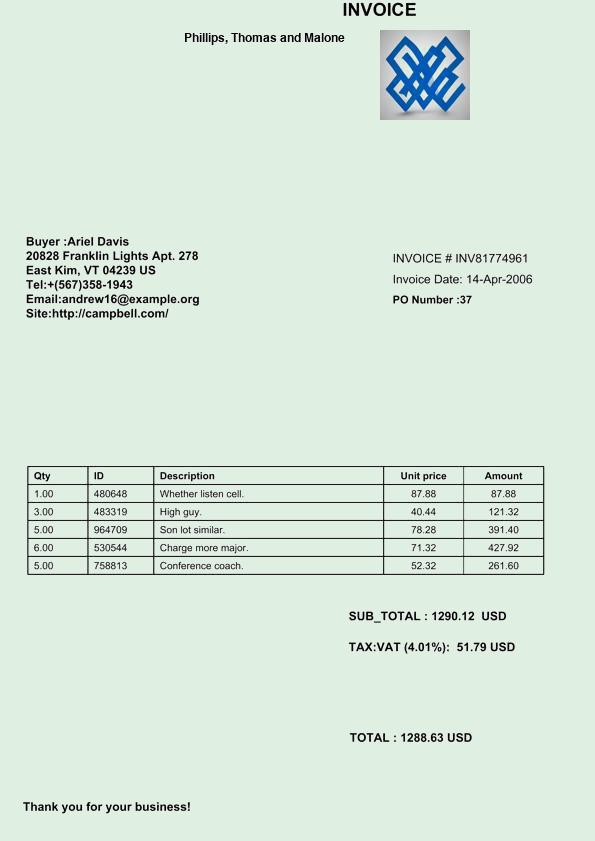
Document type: Invoice